Question: What is the suspected problem?
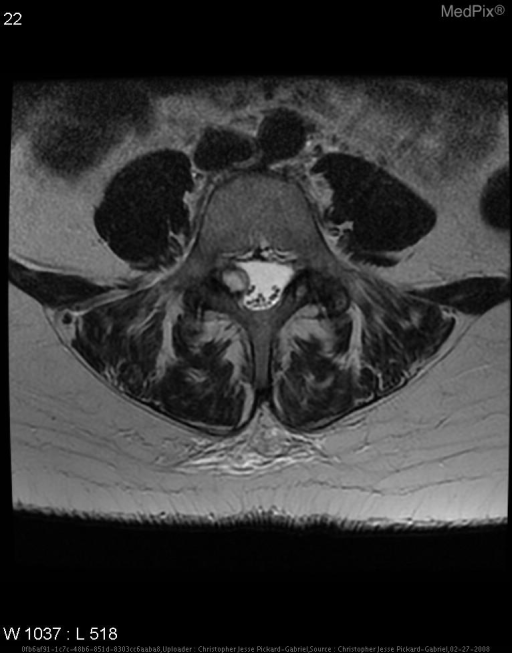
Answer: The findings suggest Low T1 signal round lesion adjacent to the postero-lateral aspect of the thecal sac.
Rim is iso-signal on T1 and low signal on T2.
Bright on T2-weighted images.
Communication with the facet joint.
Heterogeneity of cyst likely due to proteinaceous fluid or hemorrhage within the cyst.. Rim is low signal on T2.  Bright on T2-weighted images with communication with the facet joint.  Heterogeneity likely due to proteinaceous fluid or hemorrhage within the cyst.. The patient might have a history of 6 months of continuous, worsening back pain
Radiates to Right KNEE and down to Right MEDIAL ANKLE
“Knee and ankle feel funny sometimes when I walk”
Pain is not affected by time of day or activity
Denies Hx of Trauma
Pain is minimally improved by stretching and OTC pain meds.